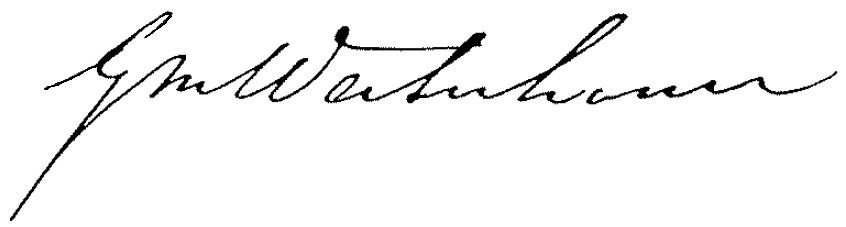
Signature of: george marsden waterhouse